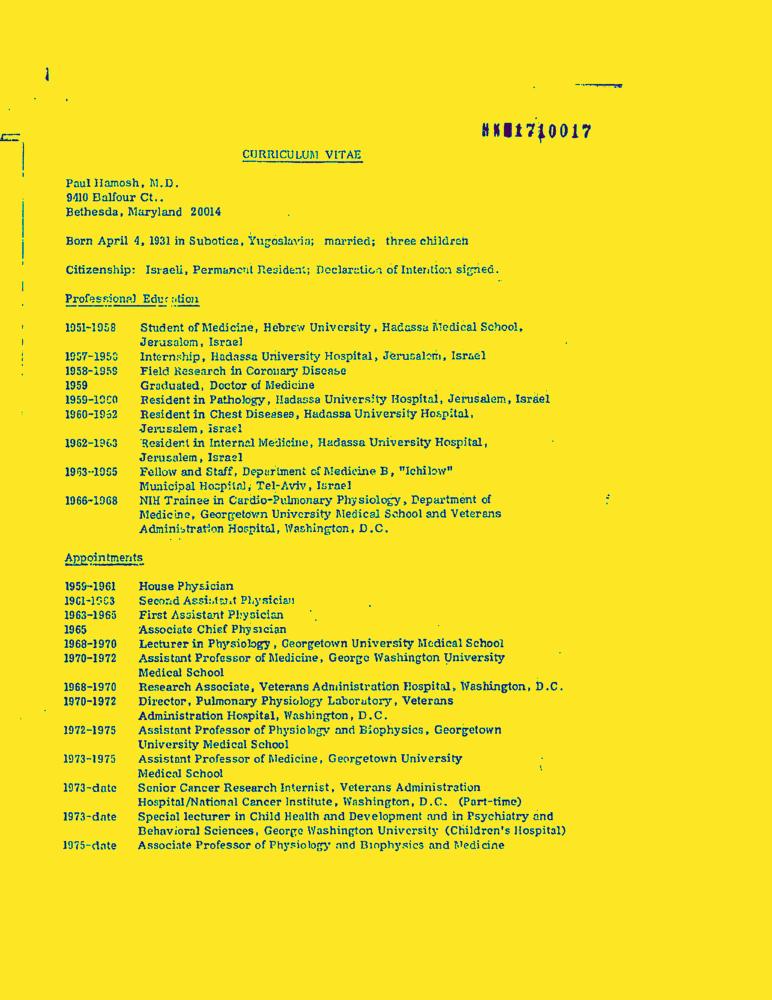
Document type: Resume-Doc